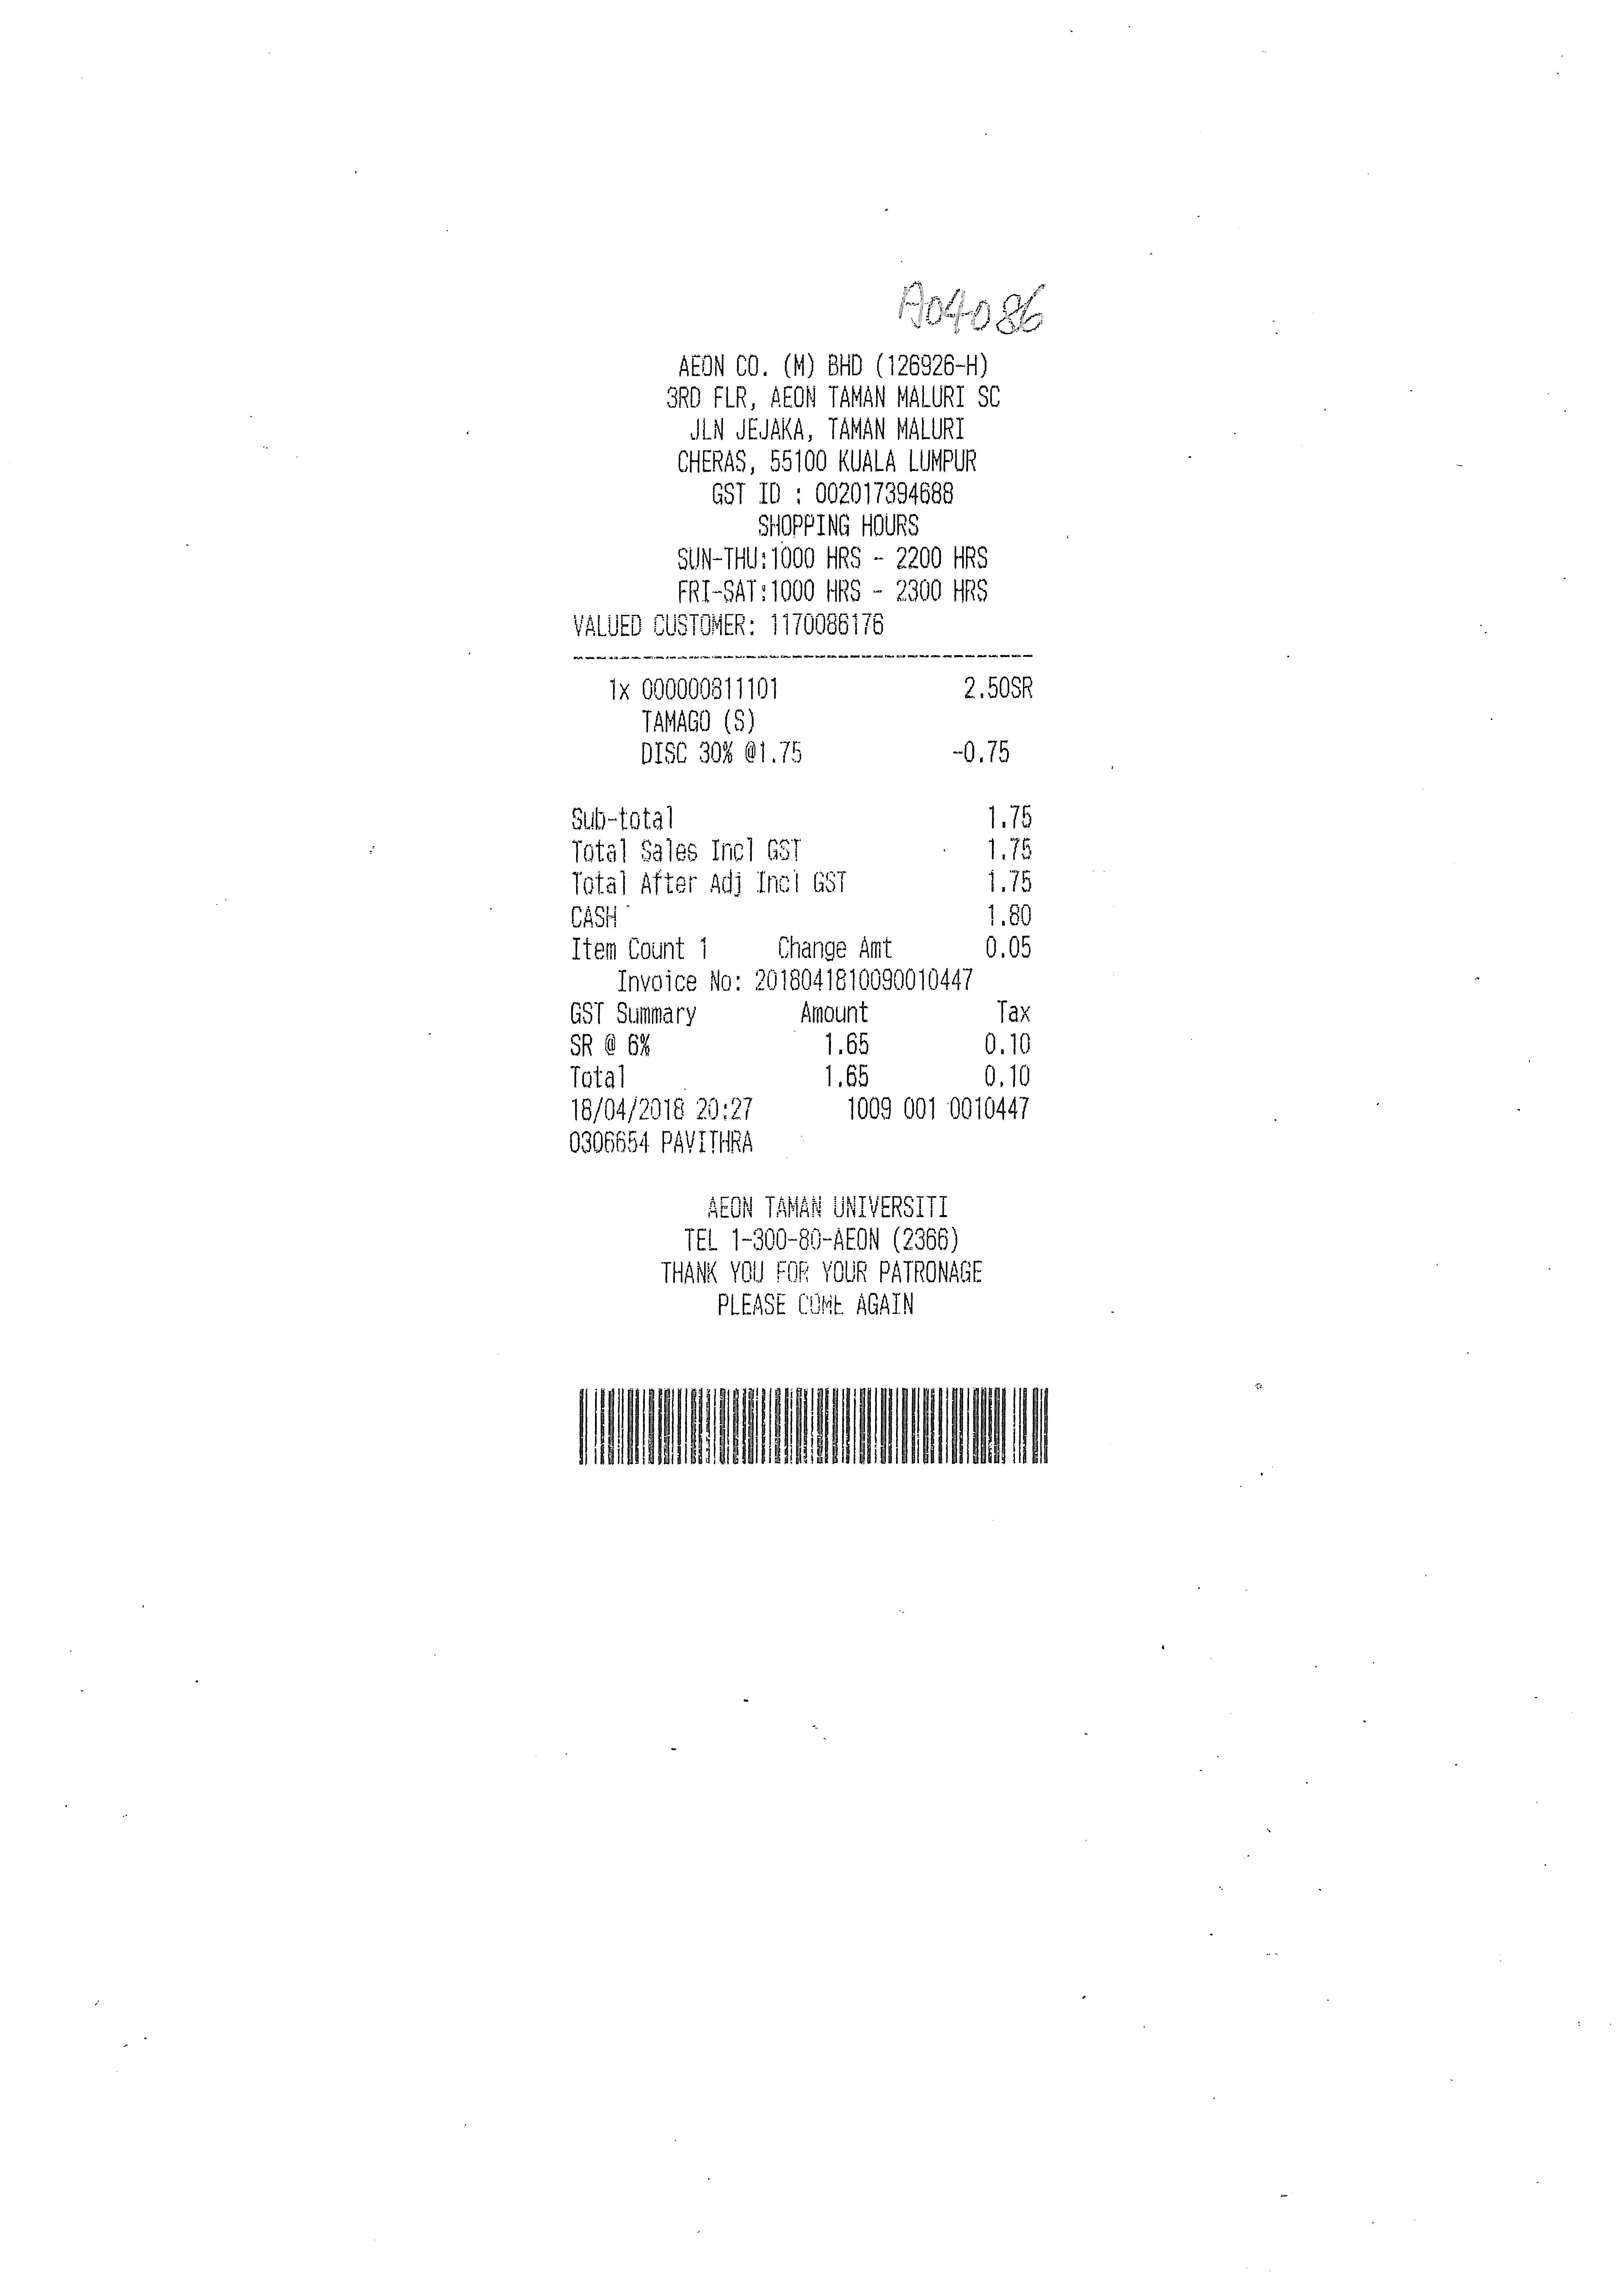
AEON CO. (M) BHD (126926-H)
3RD FLR, AEON TAMAN MALURI SC
JLN JEJAKA, TAMAN MALURI
CHERAS, 55100 KUALA LUMPUR
GST ID : 002017394688
SHOPPING HOURS
SUN-THU:1000 HRS - 2200 HRS
FRI-SAT:1000 HRS - 2300 HRS
VALUED CUSTOMER: 1170086176
1X 000000811101
2.50SR
TAMAGO (S)
DISC 30% @1.75
-0.75
SUB-TOTAL
1.75
TOTAL SALES INCL GST
1.75
TOTAL AFTER ADJ INCL GST
1.75
CASH
1.80
ITEM COUNT 1
INVOICE NO: 2018041810090010447
GST SUMMARY
AMOUNT
TAX
SR @ 6%
1.65
0.10
TOTAL
1.65
0.10
18/04/2018 20:27
1009 001 0010447
0306654 PAVITHRA
AEON TAMAN UNIVERSITI
TEL 1-300-80-AEON (2366)
THANK YOU FOR YOUR PATRONAGE
PLEASE COME AGAIN
CHANGE AMT
0.05